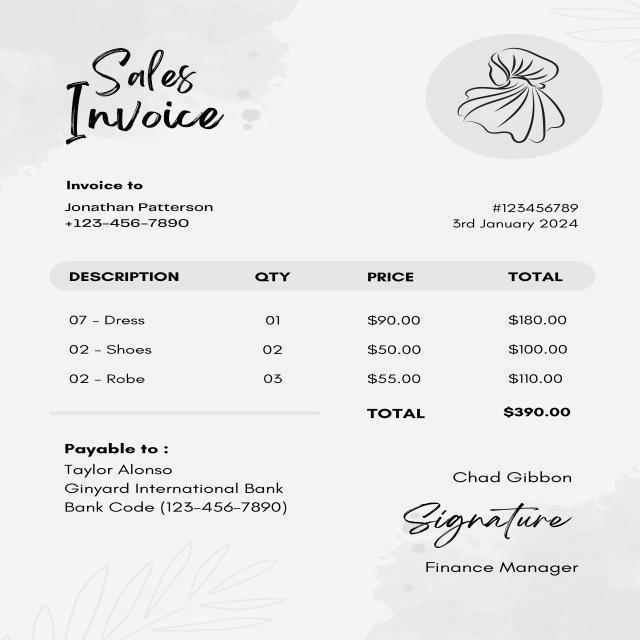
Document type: Invoice